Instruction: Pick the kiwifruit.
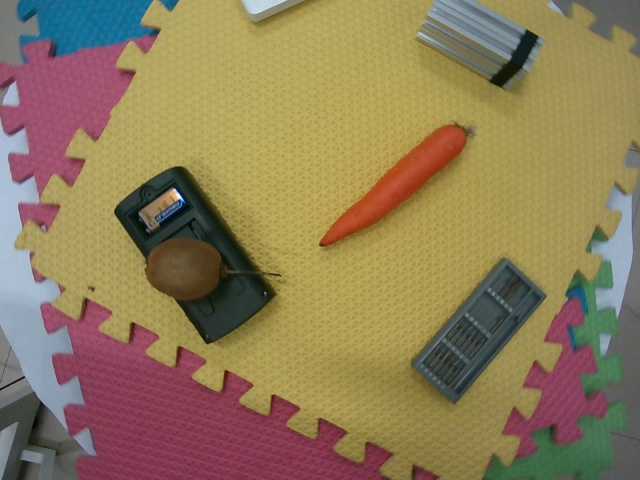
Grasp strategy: vertical